Question: What is the filing due date as per the document?
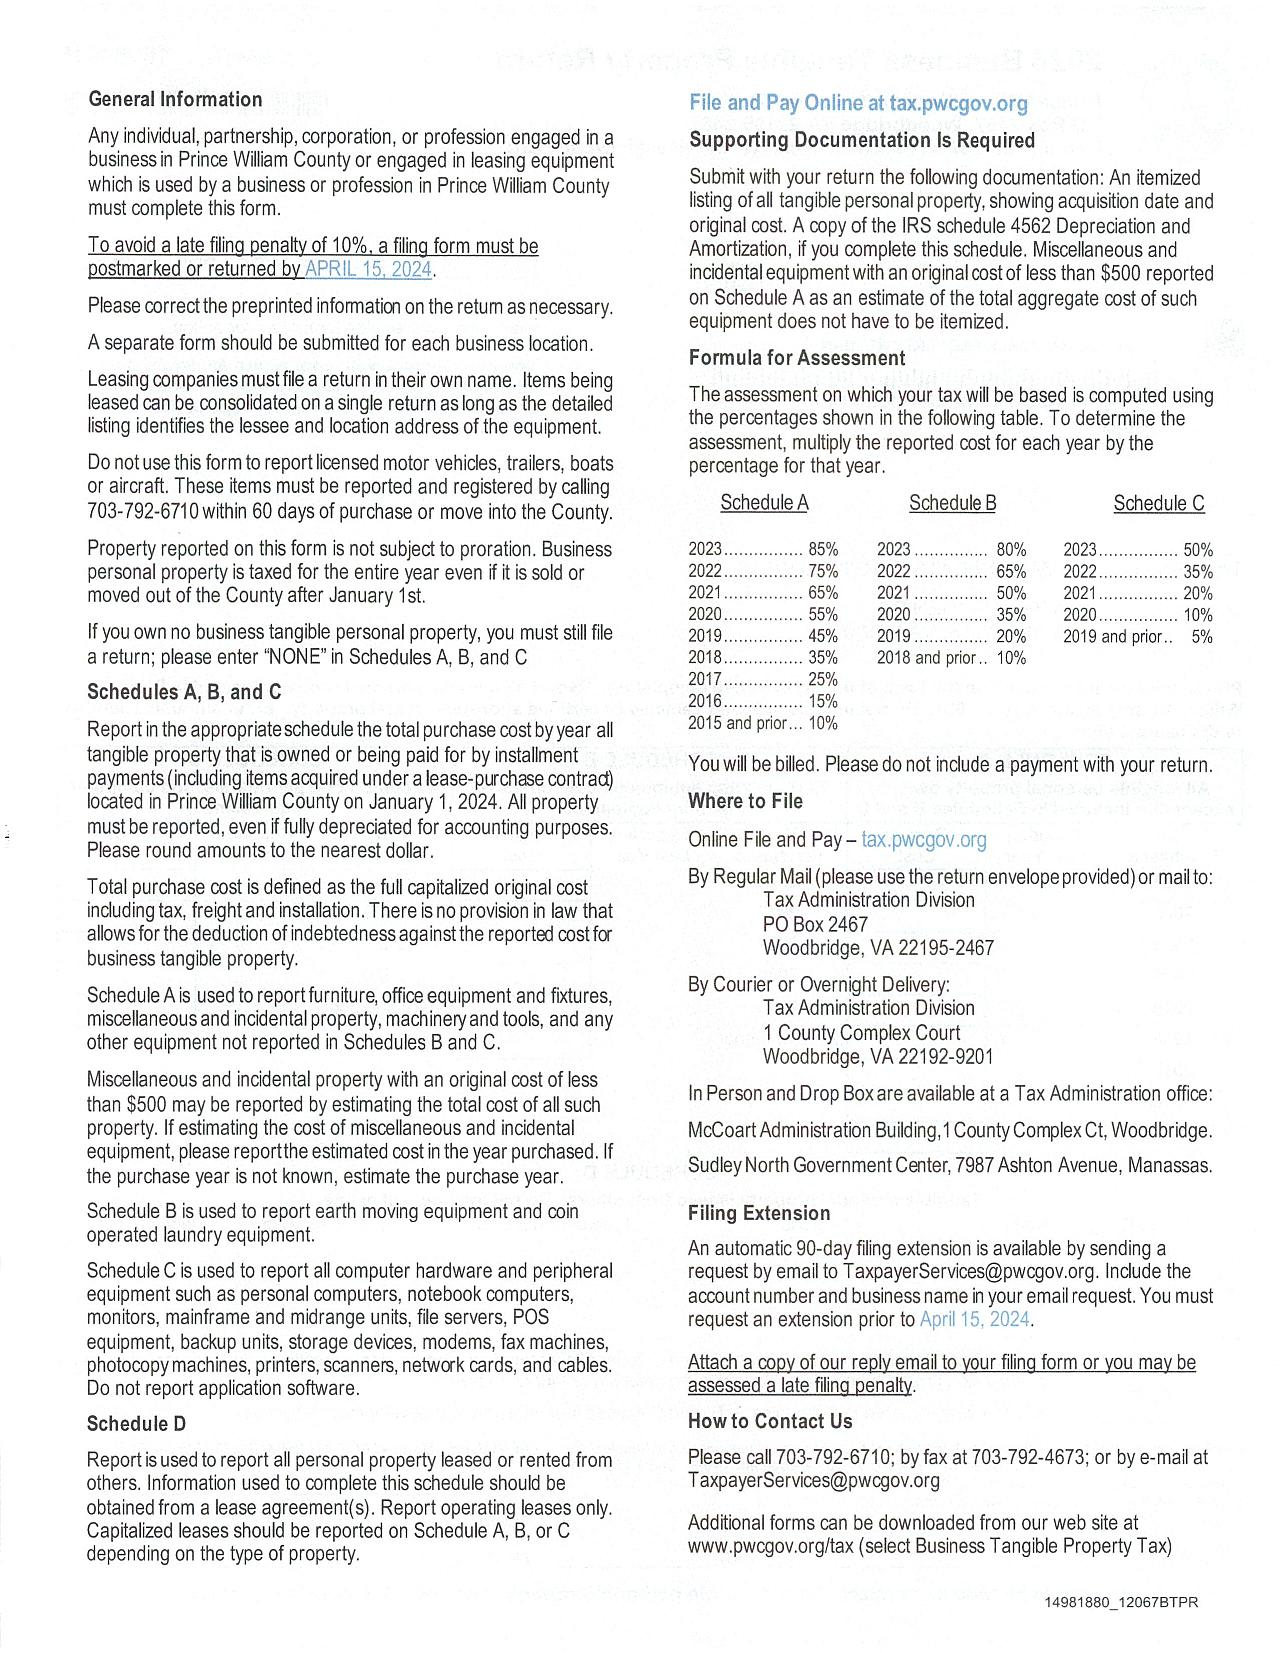
Answer: "15-Apr-24"